Question: What is the suspected problem?
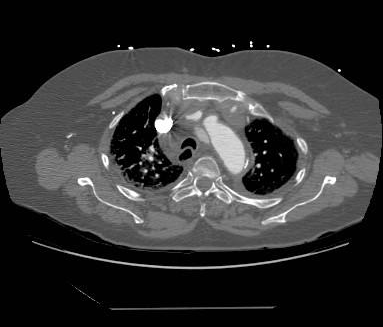
Answer: The findings suggest Multiple axial CT images of the chest with intravenous contrast material demonstrates a Stanford type A thoracic aortic dissection, with a clear intimal flap separating the true and false lumens of the ascending aorta.  Additionally, the pericardium full of dense fluid, likely hemopericardium.. Multiple axial CT images of the chest with intravenous contrast material demonstrates a Stanford type A thoracic aortic dissection, with a clear intimal flap separating the true and false lumens of the ascending aorta.  Additionally, the pericardium full of dense fluid, likely hemopericardium.. The patient might have a history of 76 year-old woman with long history of hypertension, with acute-onset chest pain..